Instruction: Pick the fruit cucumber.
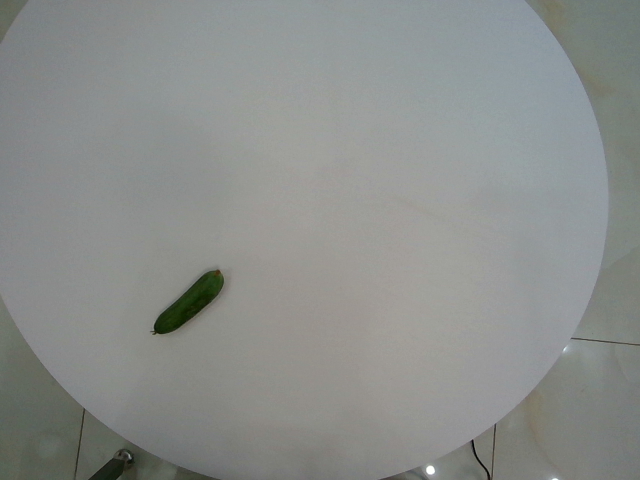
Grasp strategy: vertical